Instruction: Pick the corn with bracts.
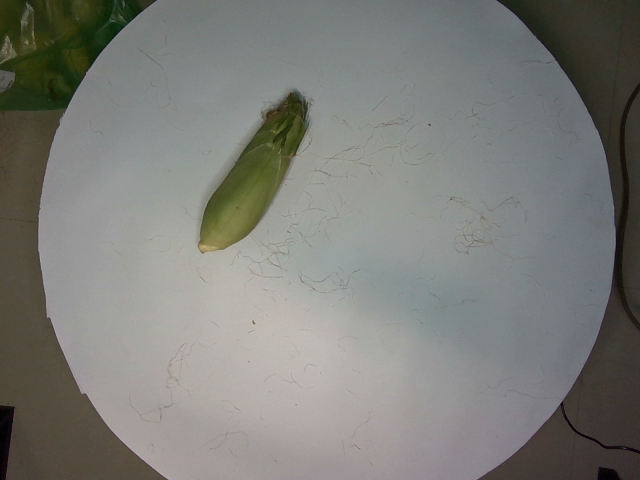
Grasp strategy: vertical